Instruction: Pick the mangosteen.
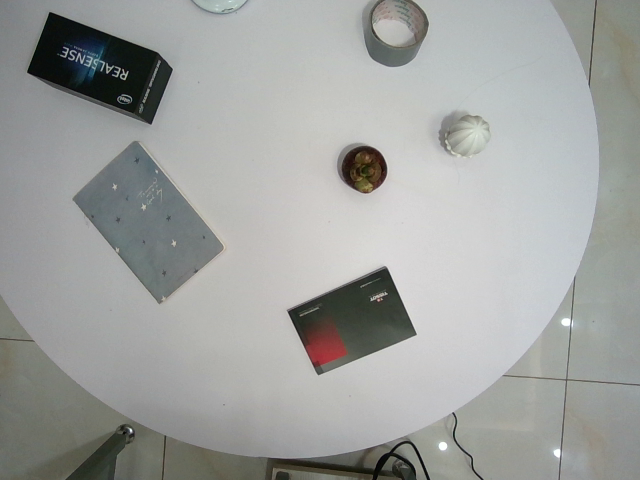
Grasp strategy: vertical